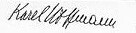
Signature of: karel hoffmann